Question: What is the estimated tax bill amount according to the document?
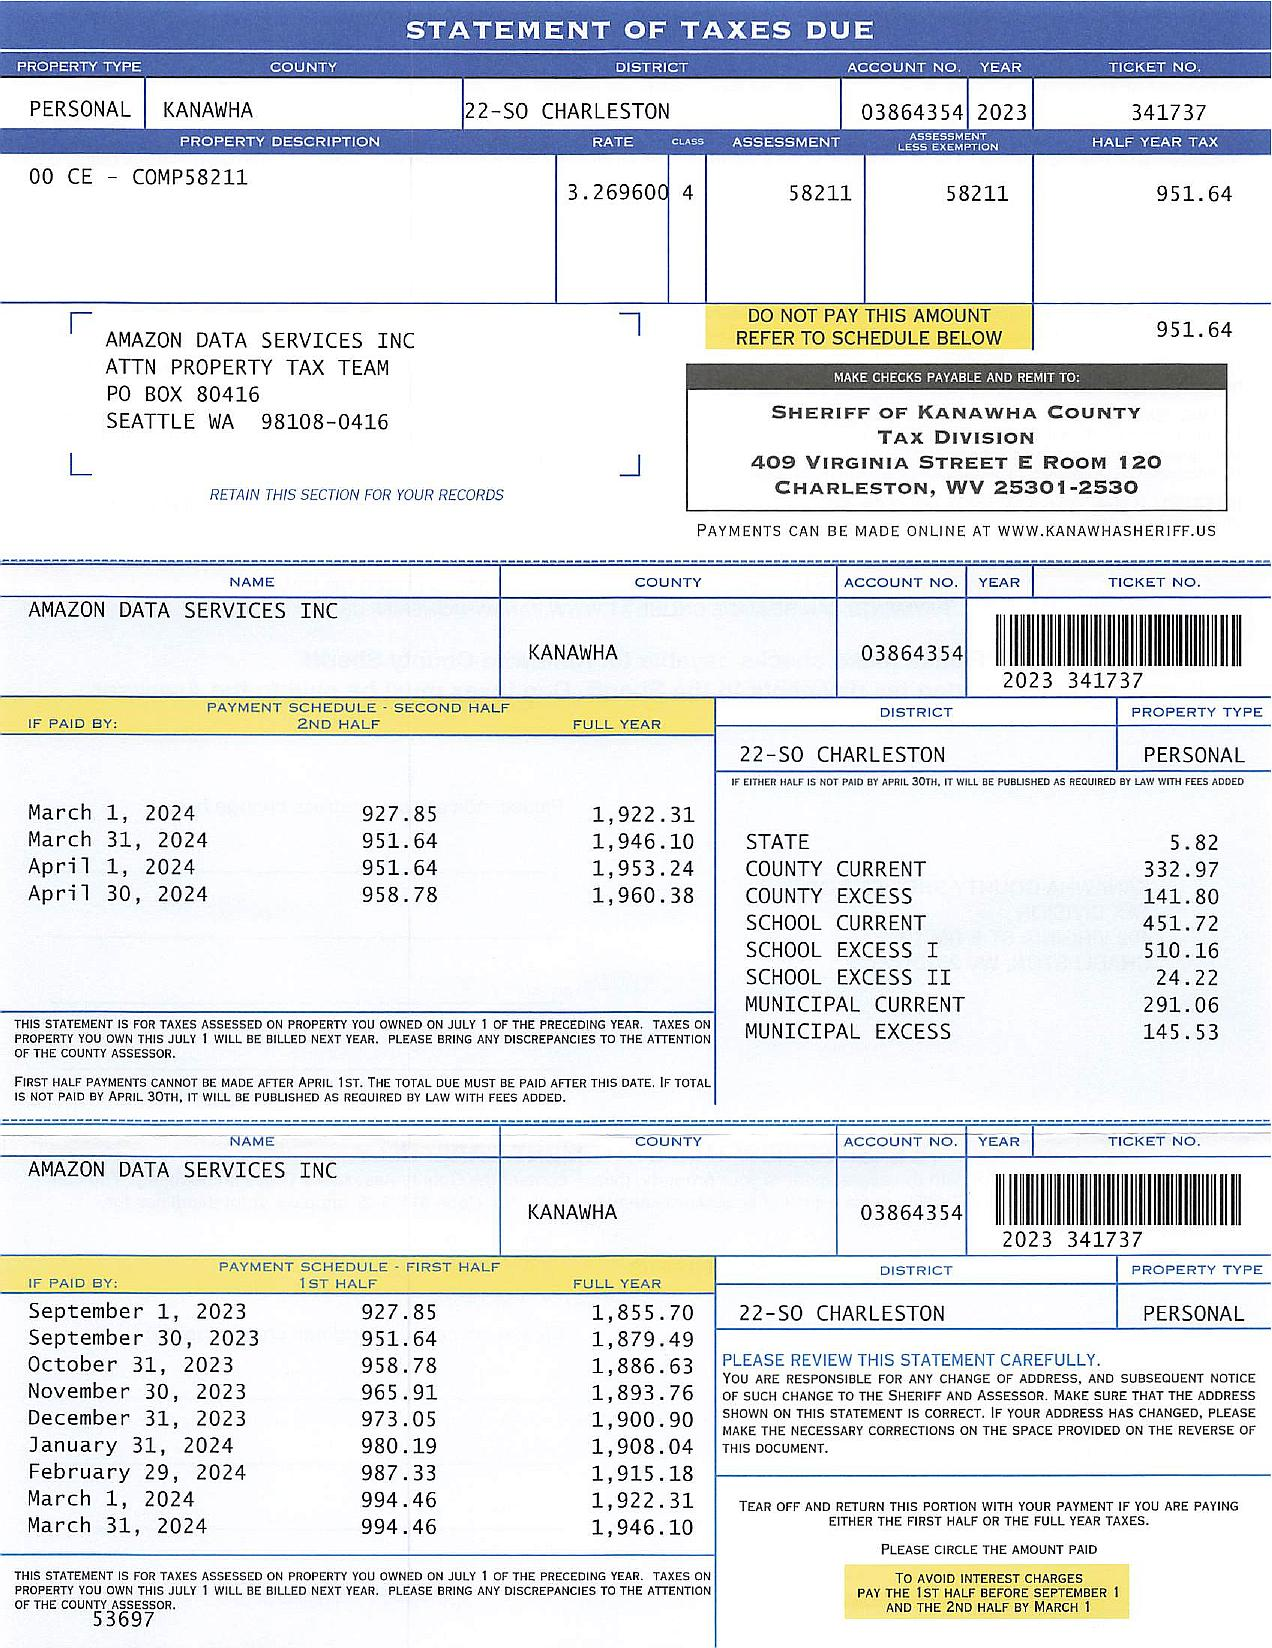
Answer: "1946.1"